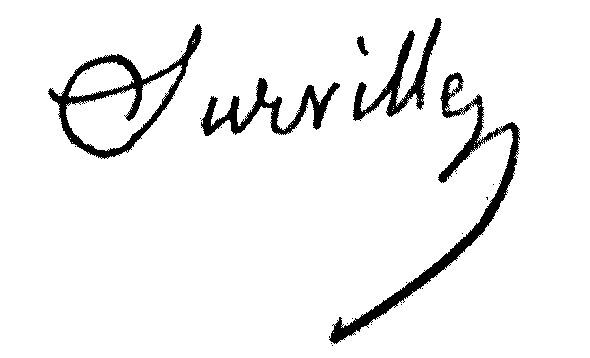
Signature of: surville